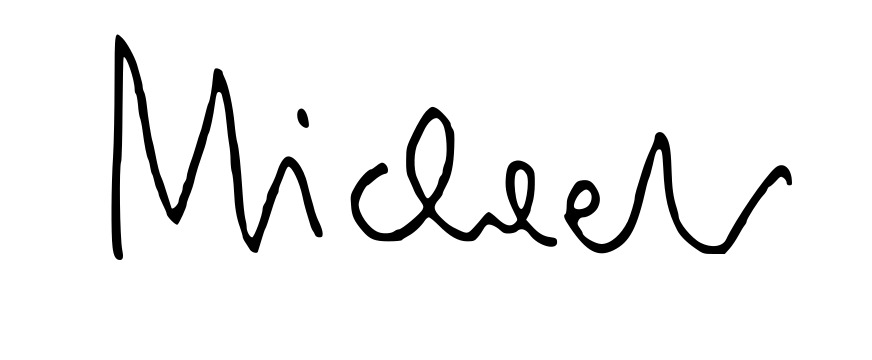
Signature of: prince michael of kent